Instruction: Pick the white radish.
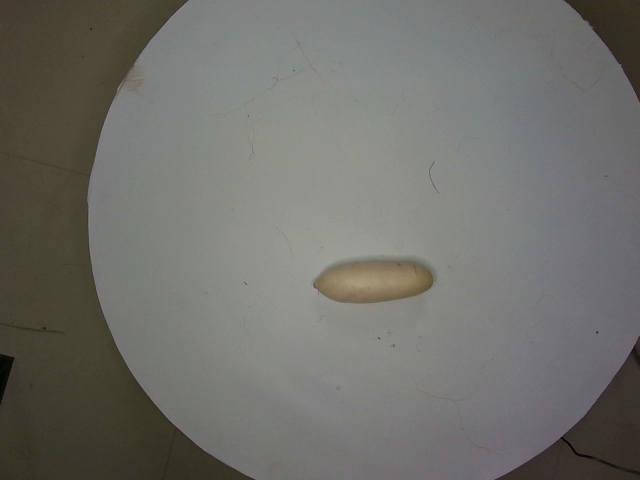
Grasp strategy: vertical